Question: What is the property identification or parcel number listed?
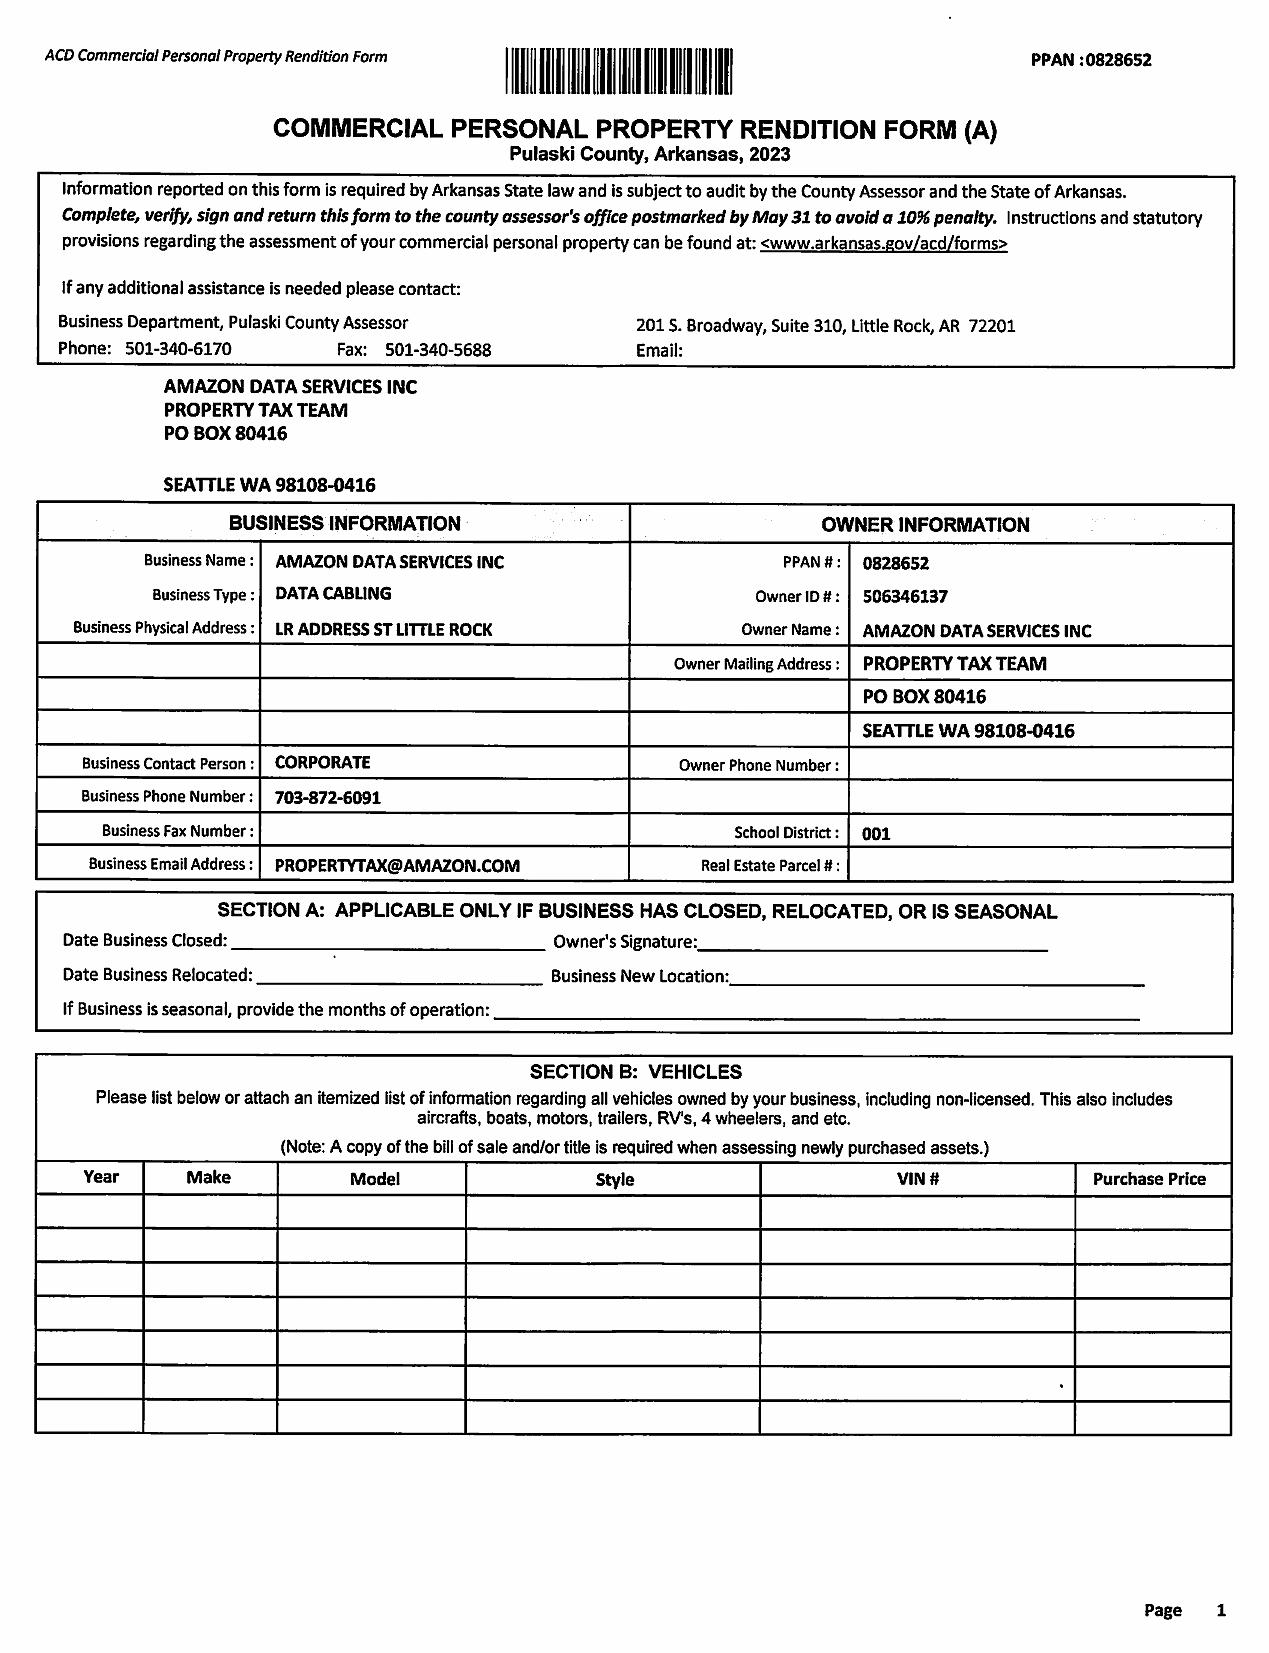
Answer: "0828652"